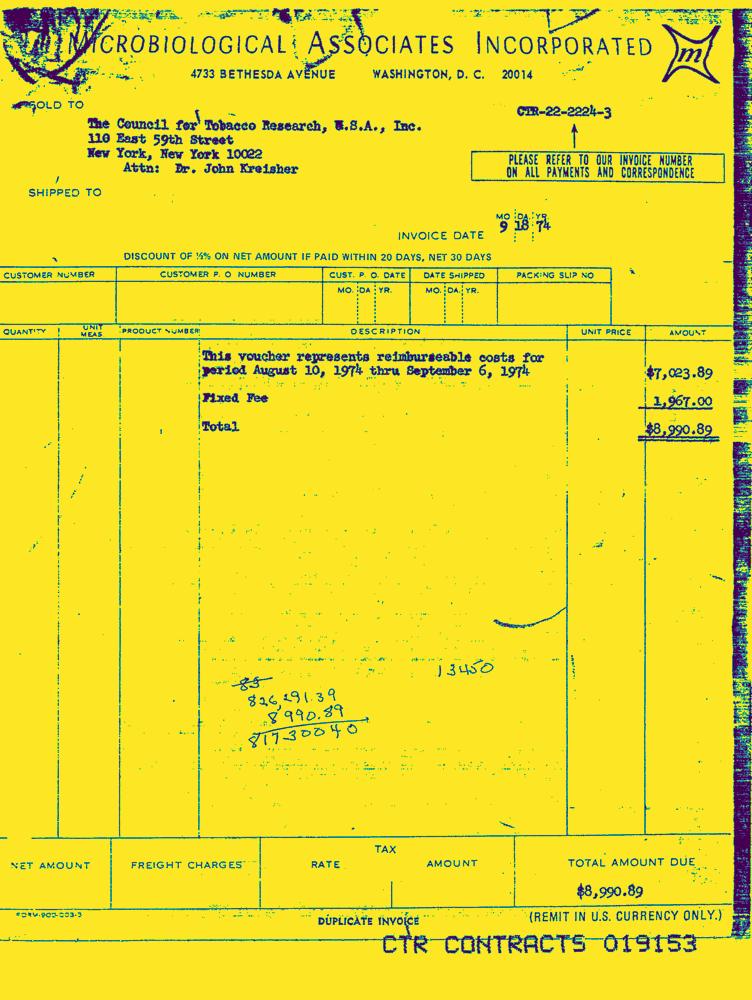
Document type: Invoice-Doc